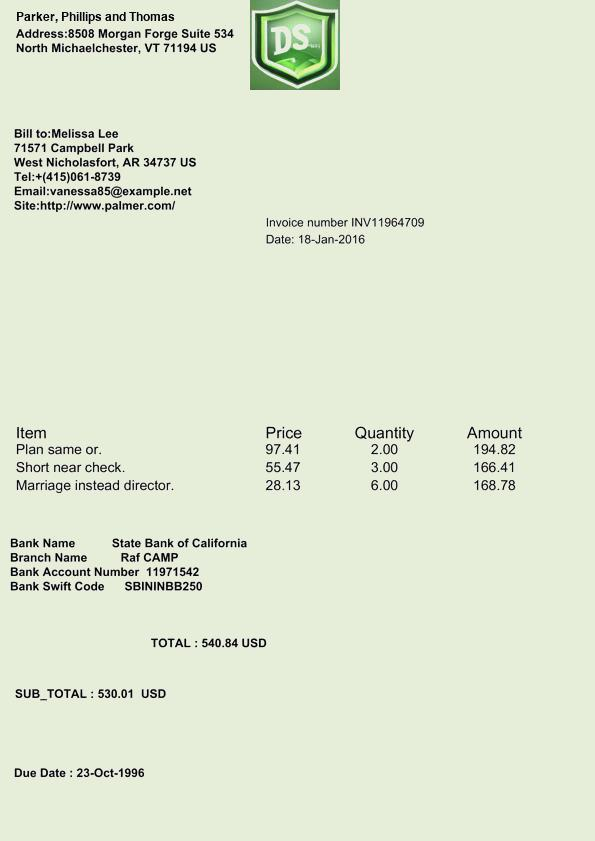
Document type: Invoice